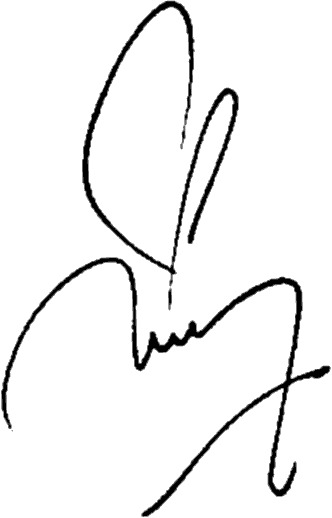
Signature of: olexander popov